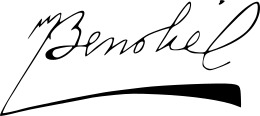
Signature of: joshua benoliel